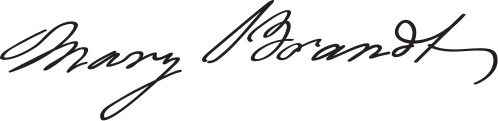
Signature of: molly brant